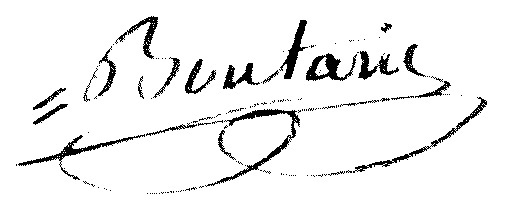
Signature of: guillaume joseph boutaric